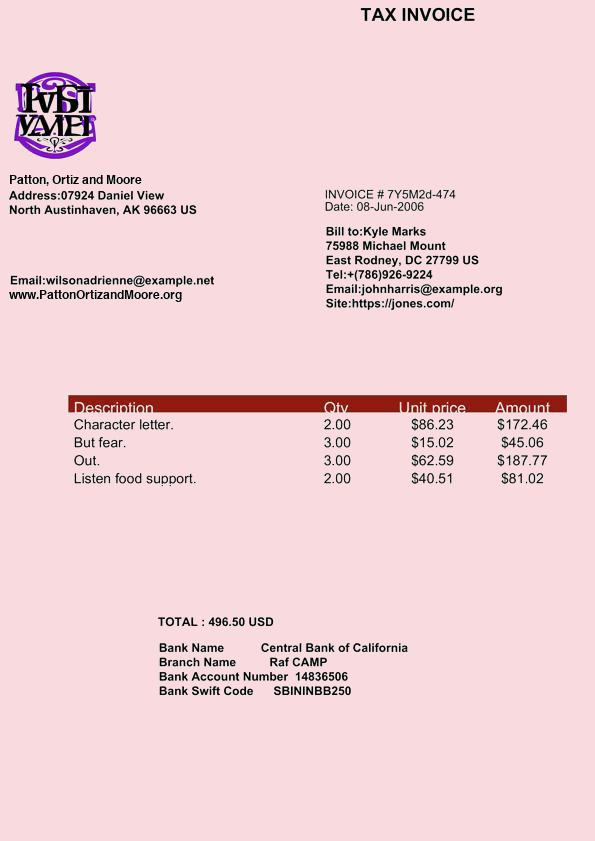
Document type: Invoice